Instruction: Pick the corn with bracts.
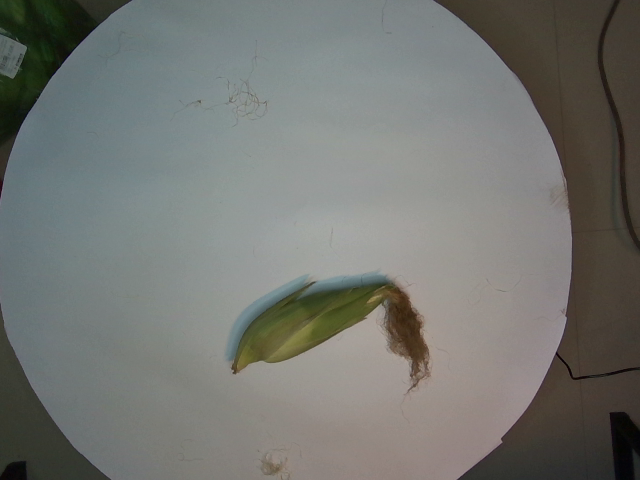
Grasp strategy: vertical